Question: What is the name of the tenant mentioned in the document?
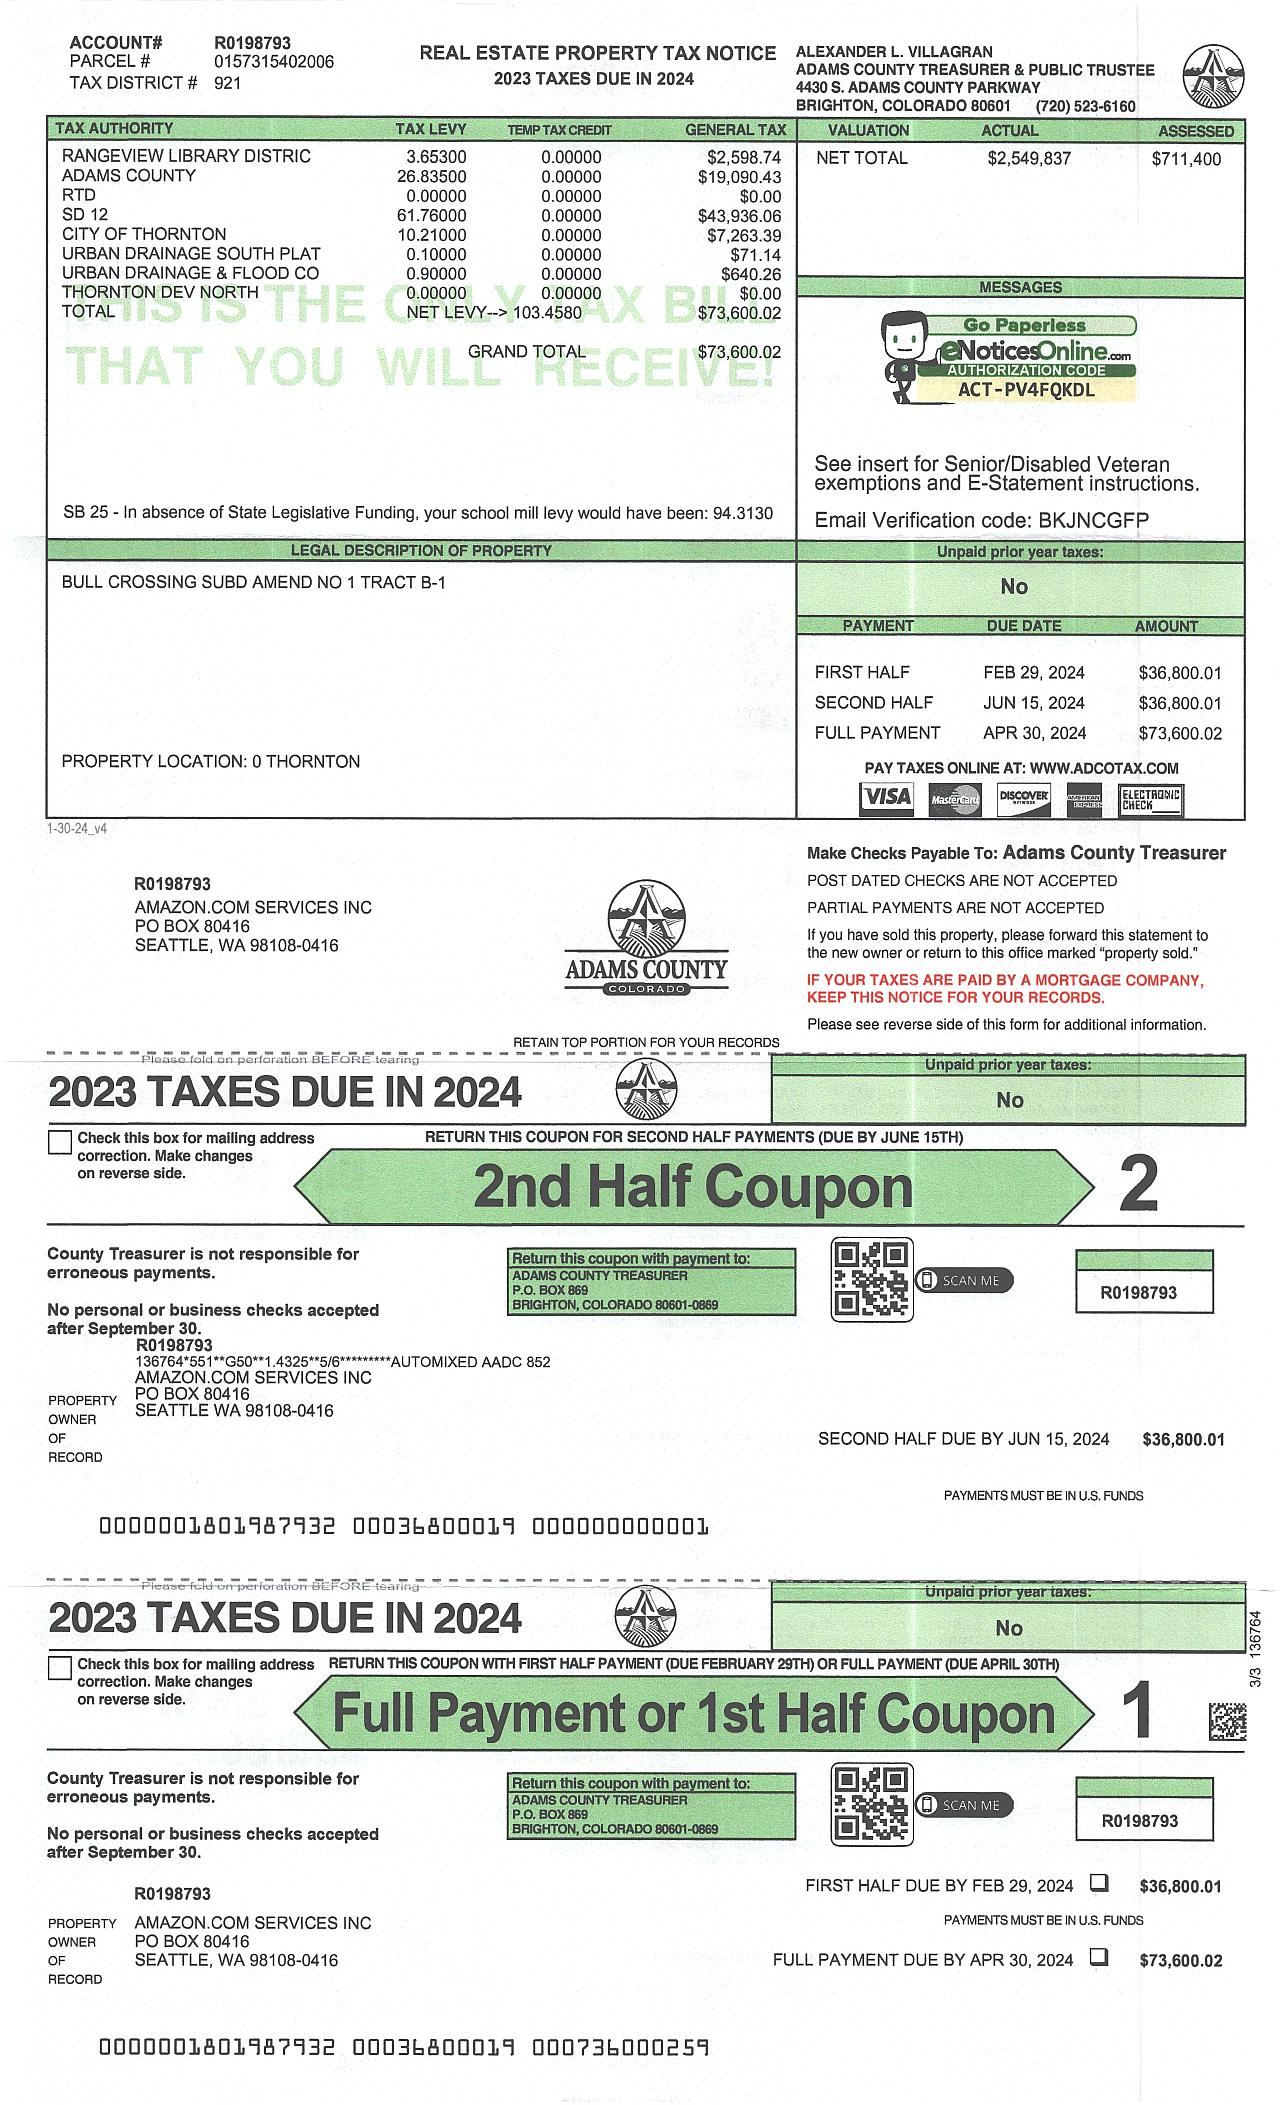
Answer: "AMAZON.COM SERVICES INC"